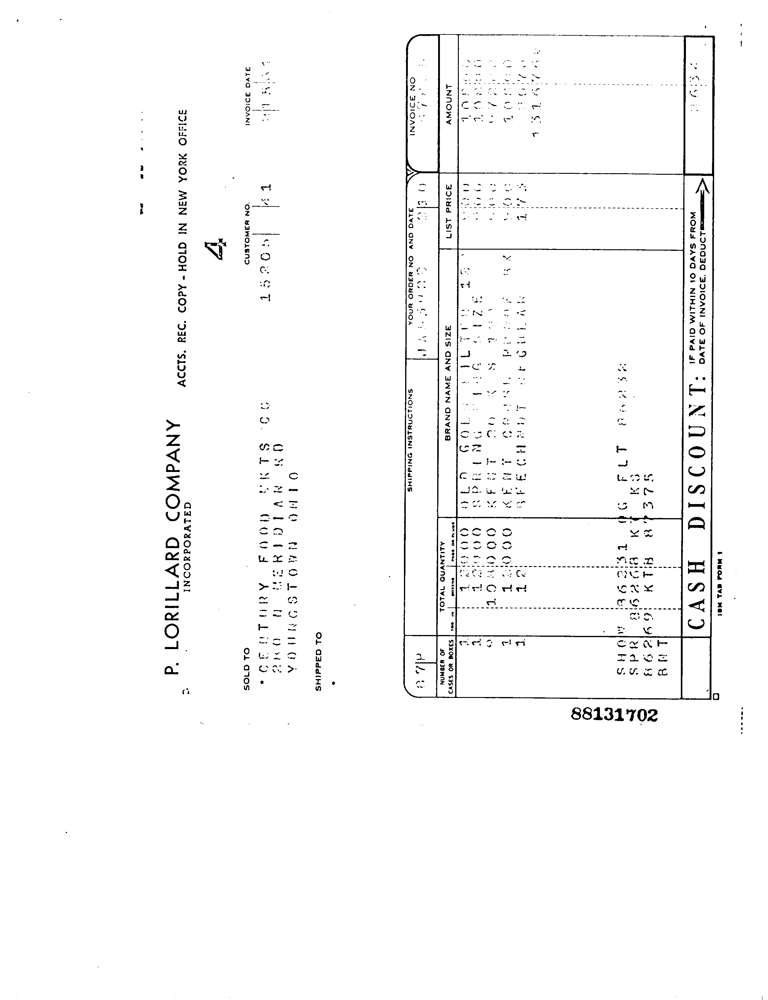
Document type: Invoice